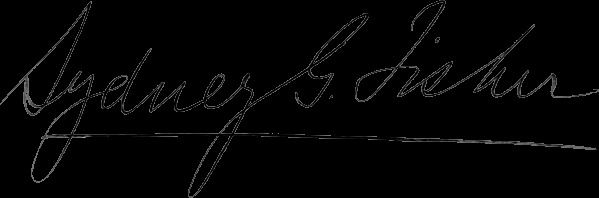
Signature of: sydney george fisher